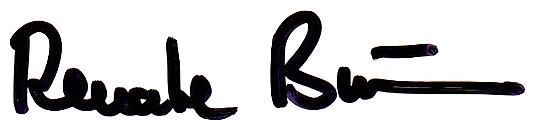
Signature of: renate brümmer